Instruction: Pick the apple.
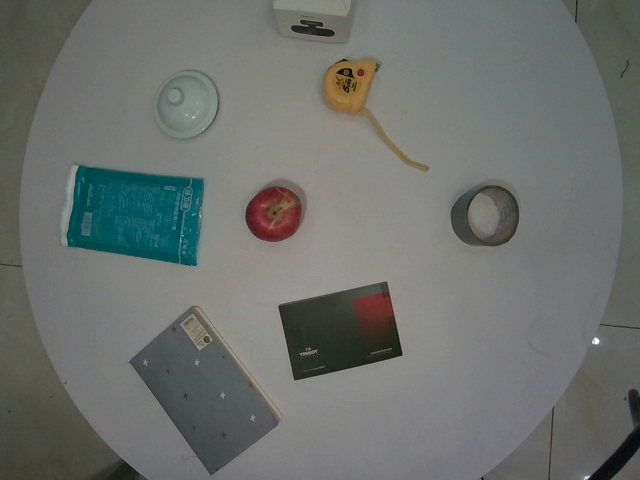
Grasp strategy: vertical